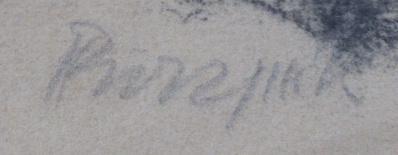
Signature of: jan provazník